Question: How is the property described in the document?
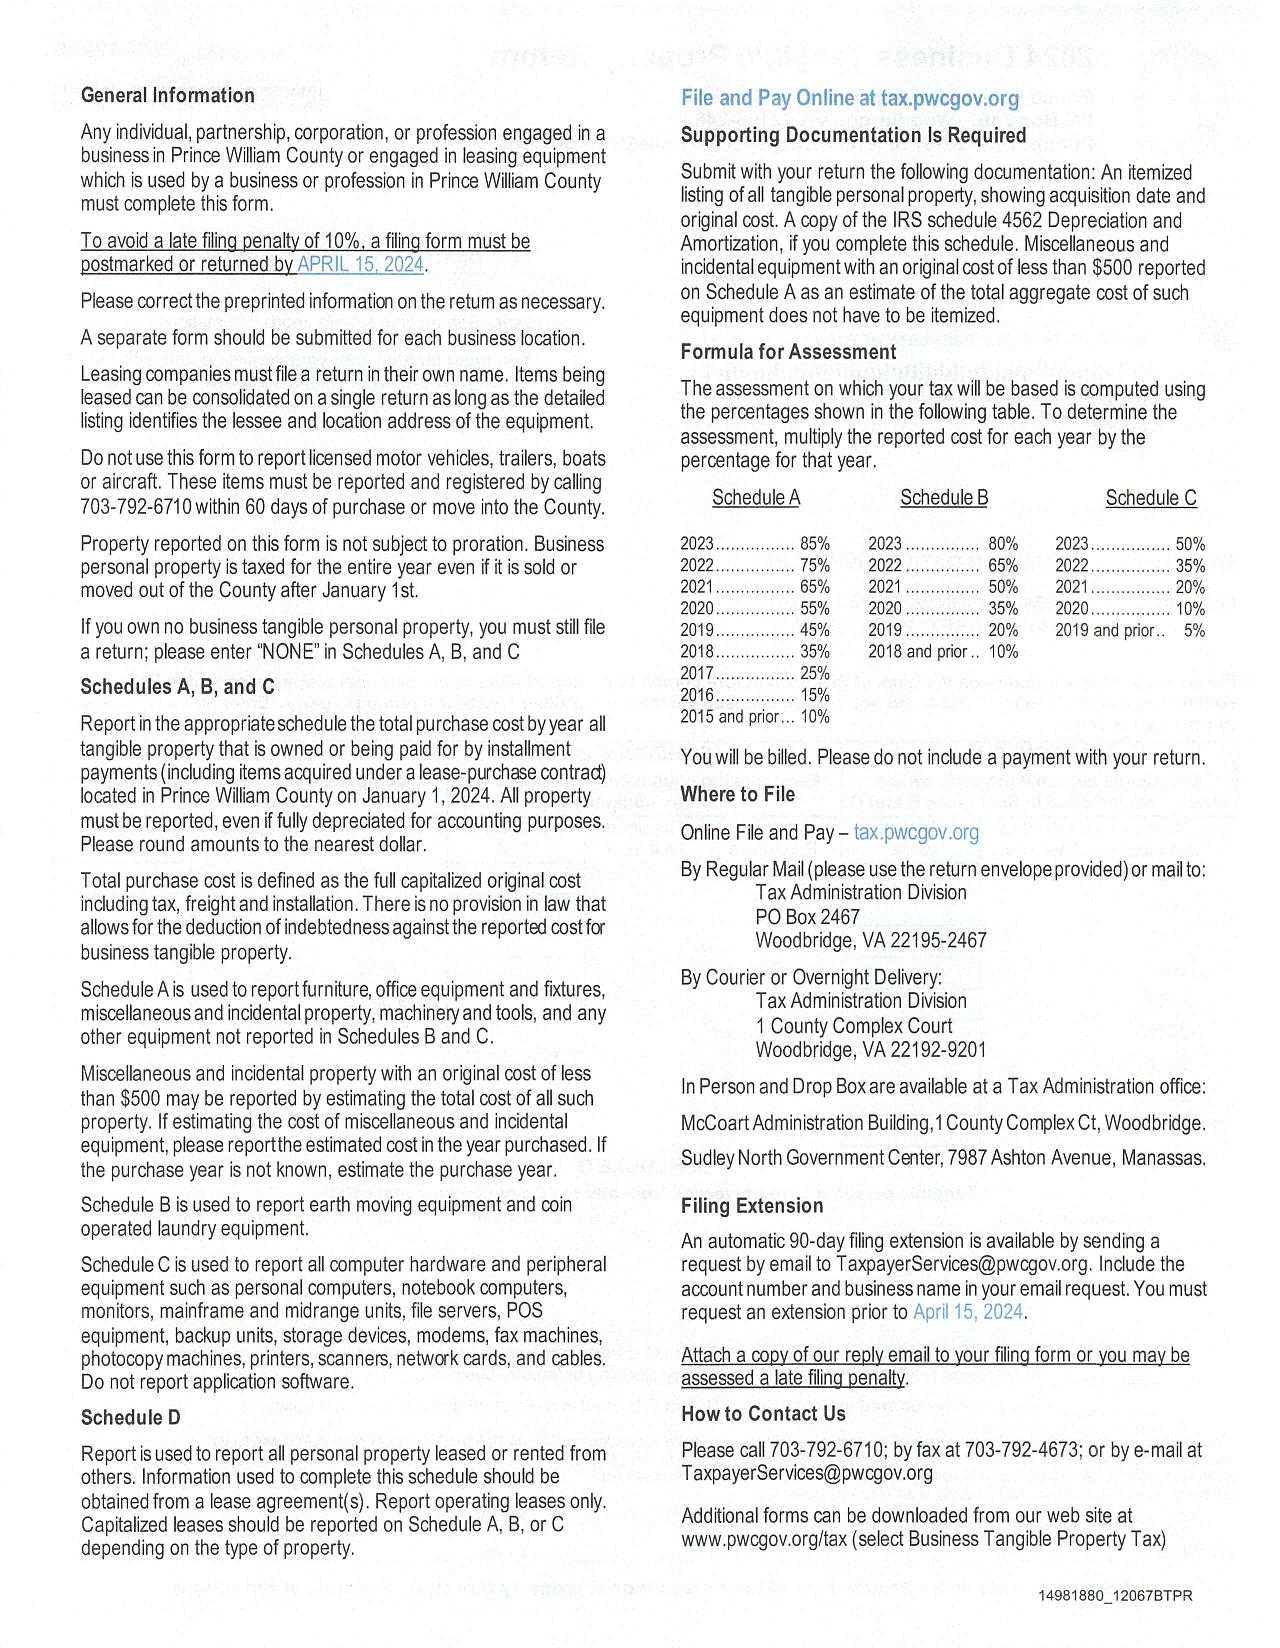
Answer: "tangible personal property"